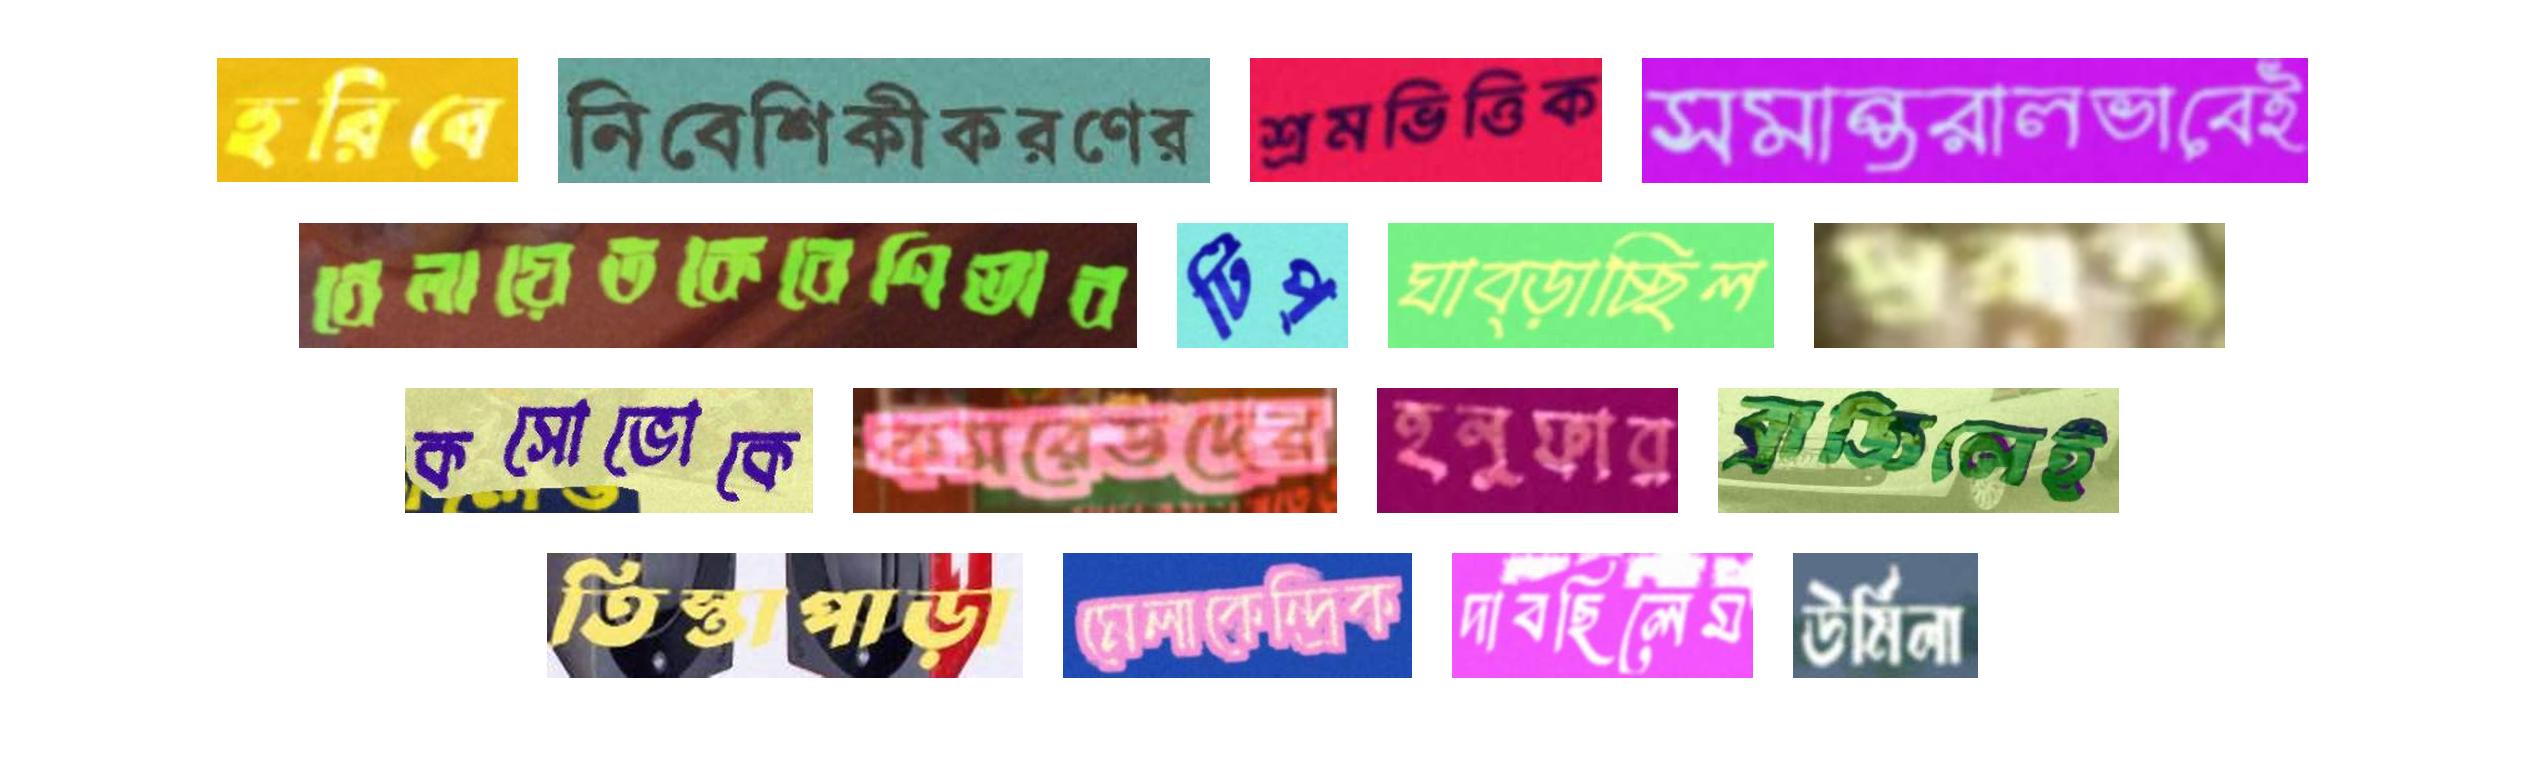
হরিবে নিবেশিকীকরণের শ্রমভিত্তিক সমান্তরালভাবেই
বেলায়েতকেবেণিভাব টিপ্ ঘাব্‌ড়াচ্ছিল সুরাত
কসোভোকে কমরেডদের হনুফার ব্রাজিলেই
তিস্তাপাড়া মেলাকেন্দ্রিক দাবছিলেম ঊর্মিলা